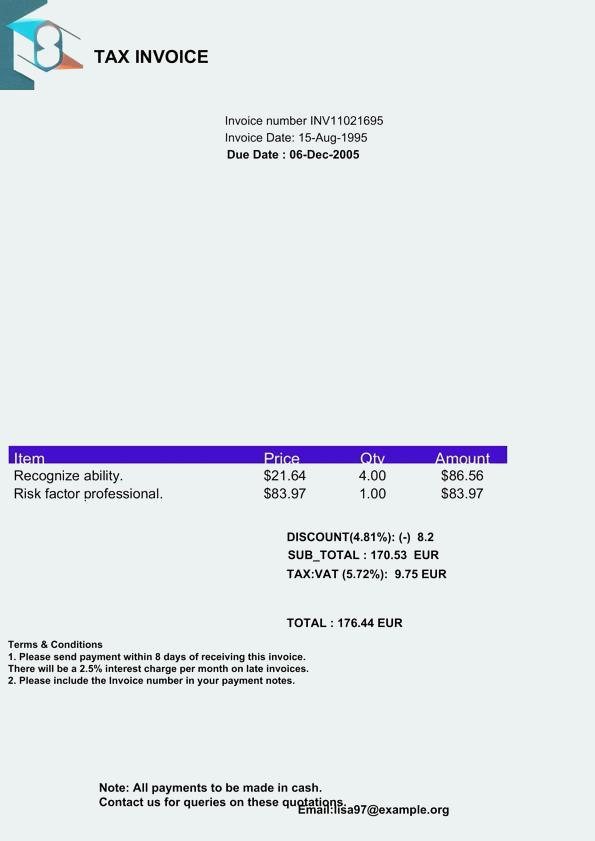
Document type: Invoice